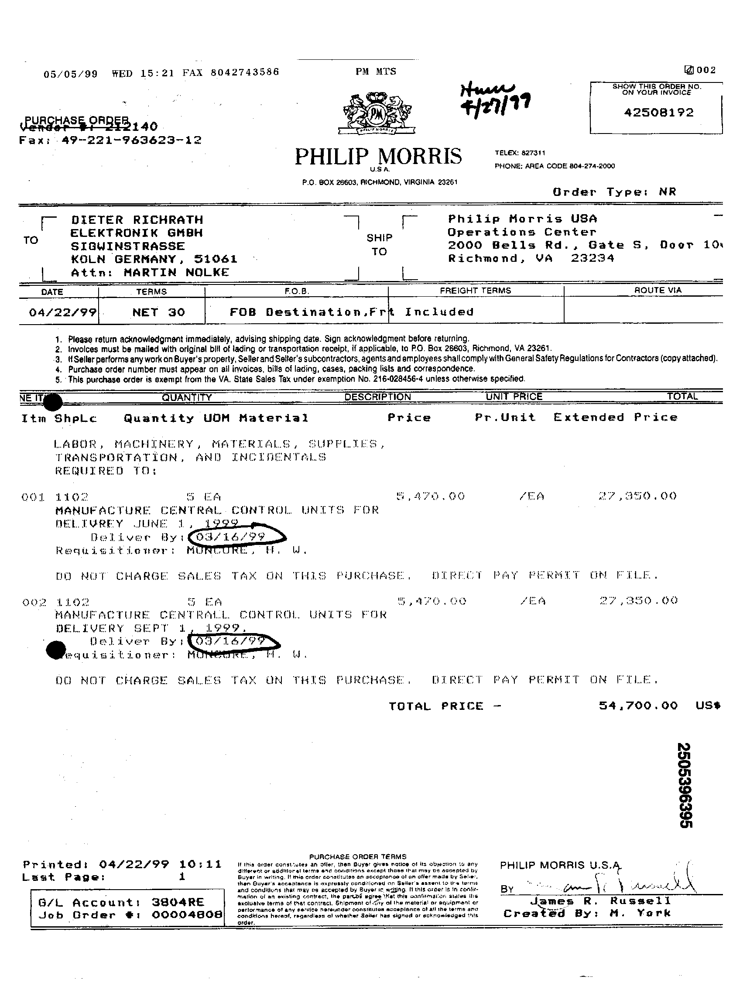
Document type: Invoice